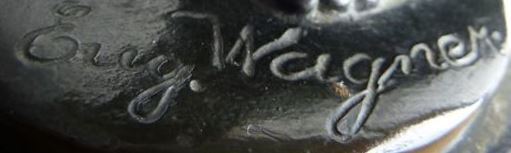
Signature of: eugen wagner